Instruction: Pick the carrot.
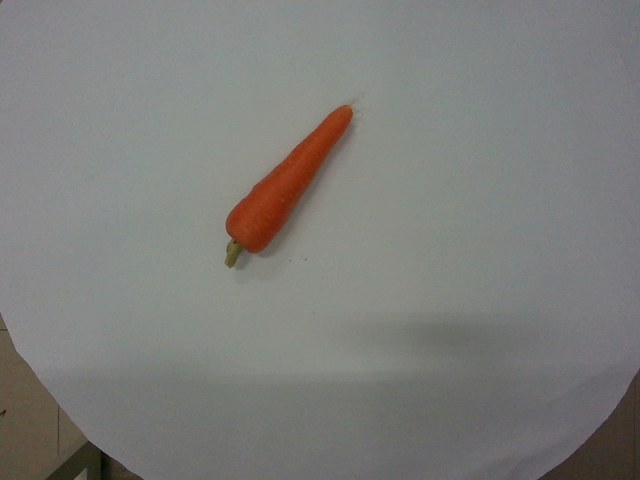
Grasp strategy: vertical